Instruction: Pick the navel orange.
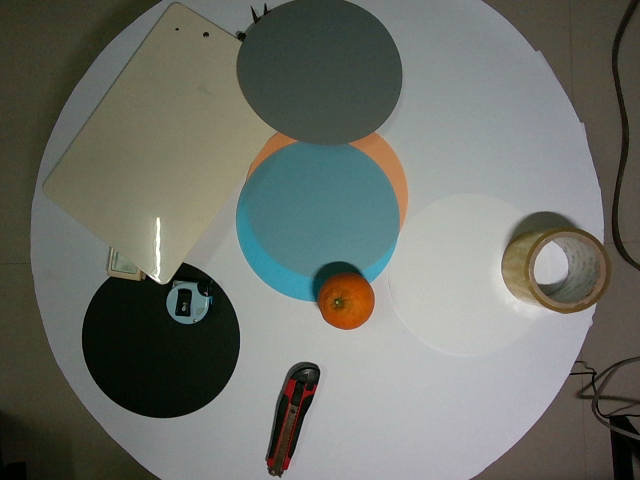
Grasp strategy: vertical